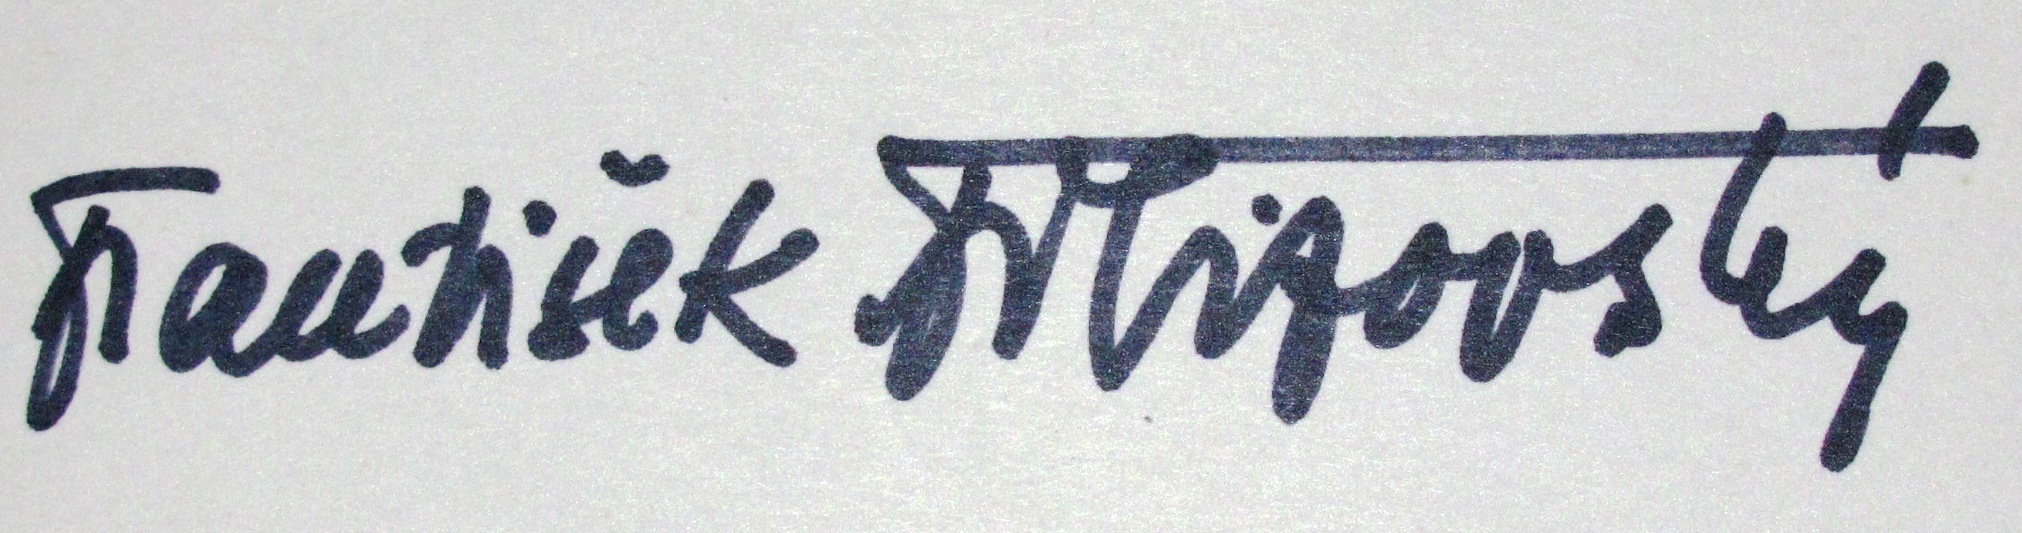
Signature of: františek filipovský